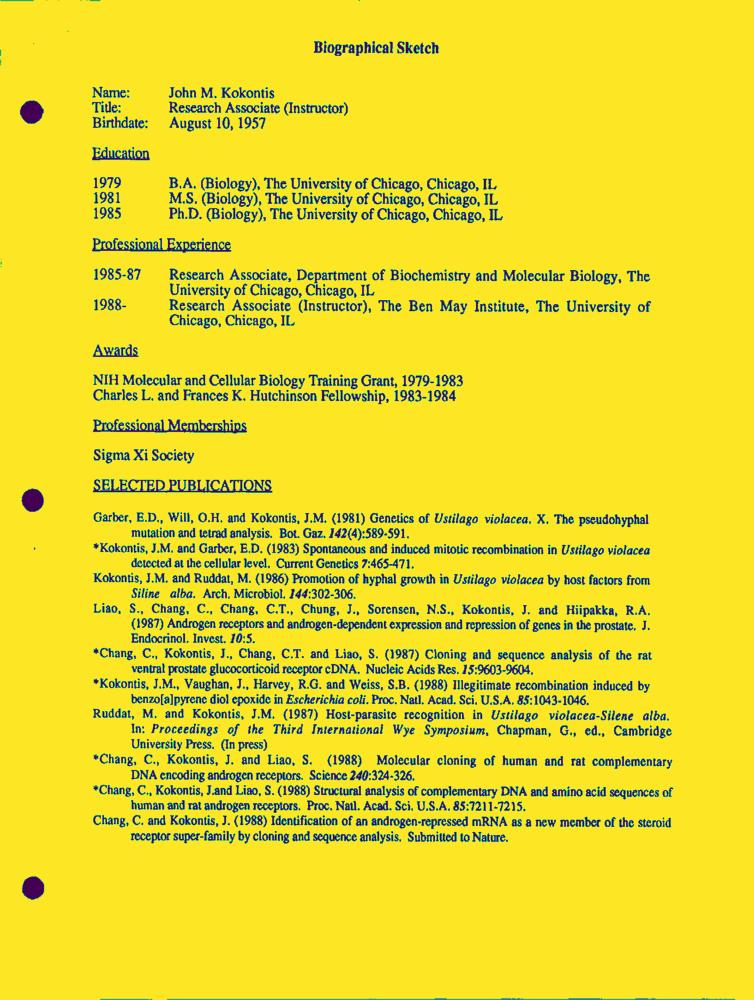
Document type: Resume-Doc